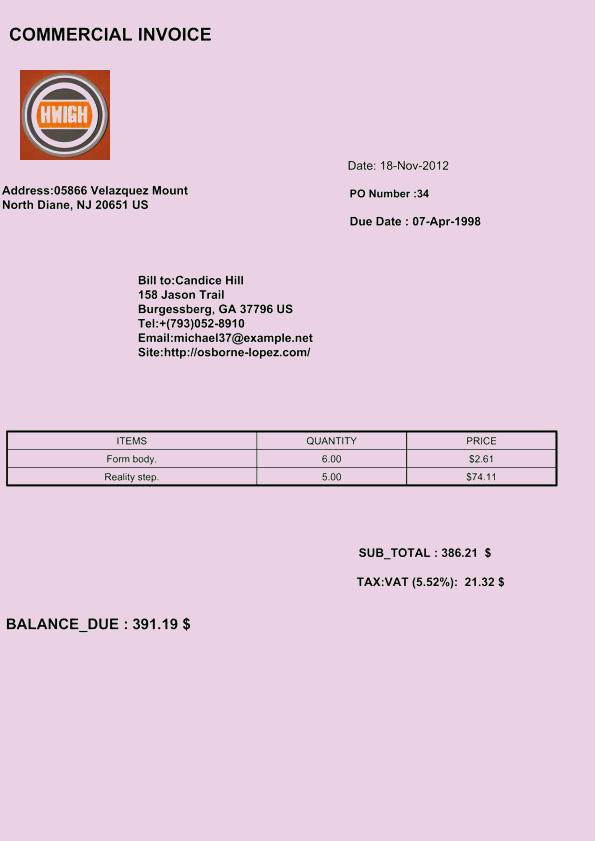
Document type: Invoice